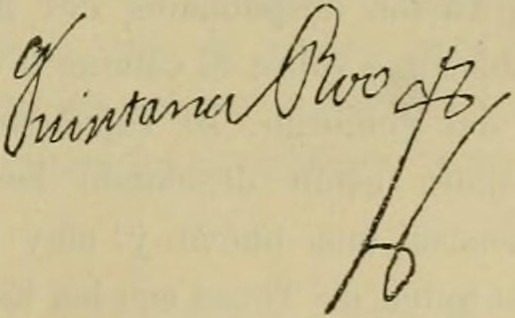
Signature of: andrés quintana roo